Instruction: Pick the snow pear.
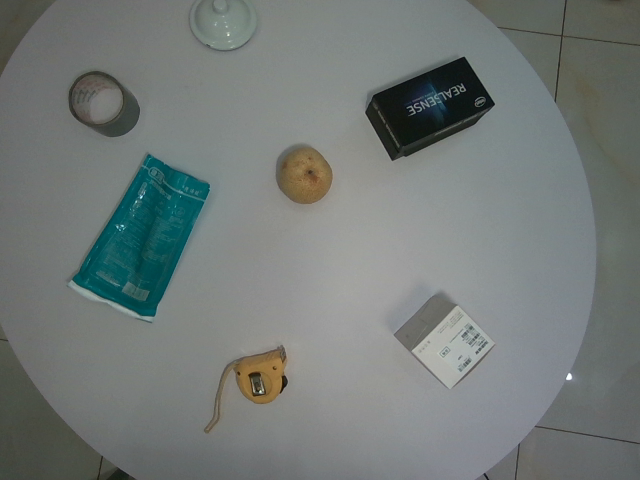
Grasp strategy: vertical